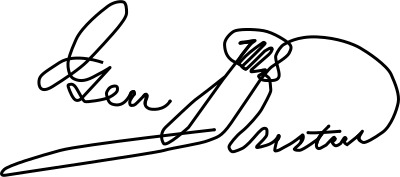
Signature of: bedřich reicin